Question: What is the potential diagnosis?
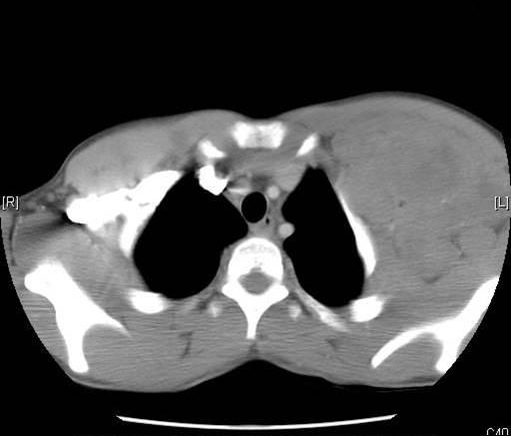
Answer: The possible diagnosis includes Infectious – TB, reactive lymphadenitis, fungal
Neoplastic – Lymphoma, soft tissue tumor, liposarcoma, metastatic disease.